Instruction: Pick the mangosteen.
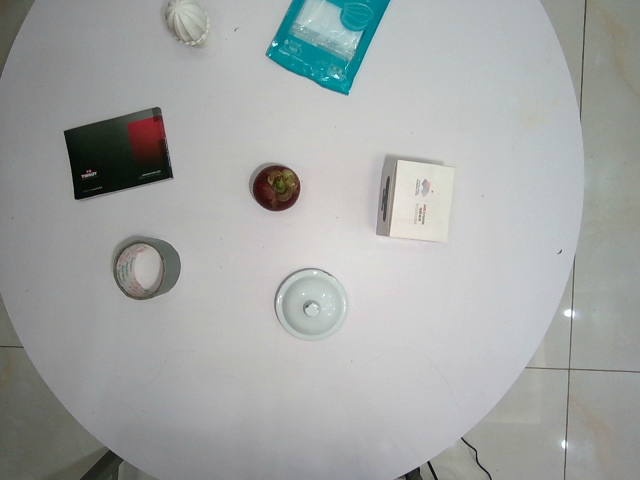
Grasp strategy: vertical